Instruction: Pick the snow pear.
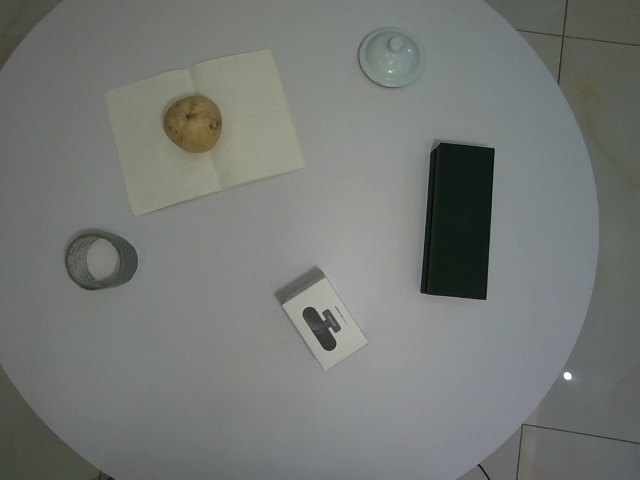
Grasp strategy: vertical